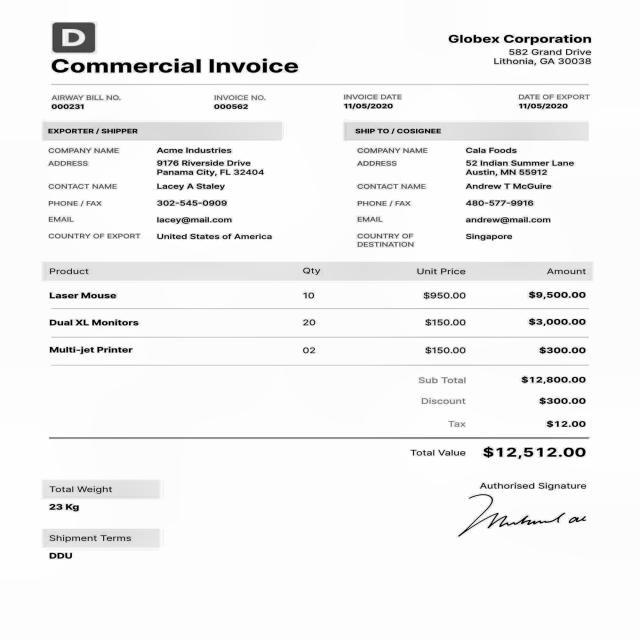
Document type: Invoice